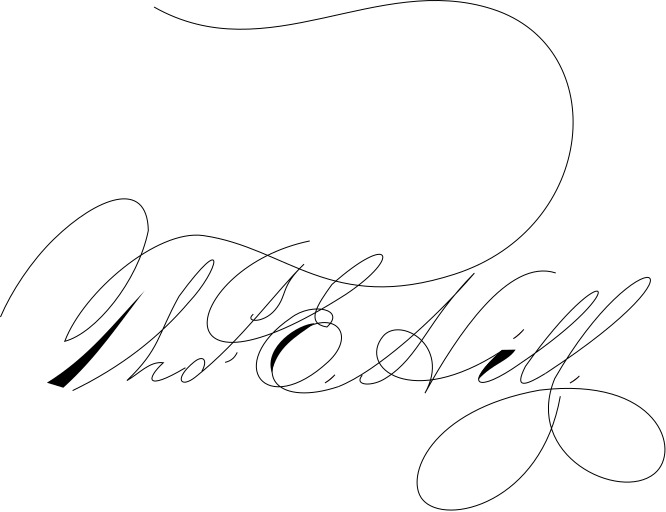
Signature of: thomas edie hill